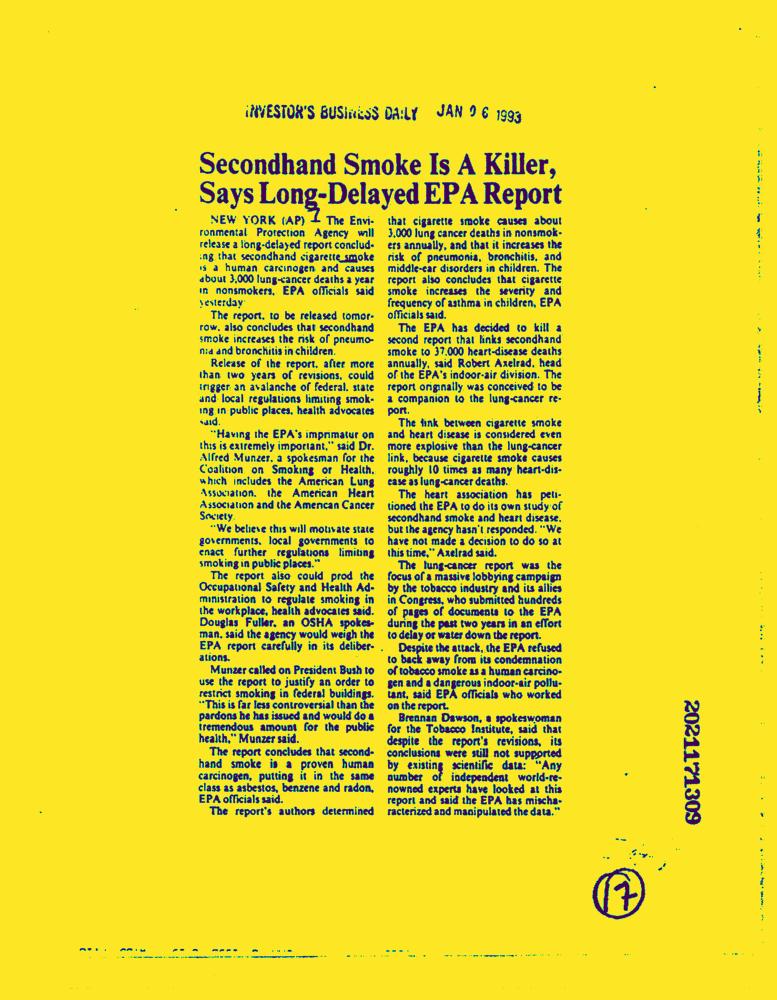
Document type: News-Article